Question: What is the address or location of the property listed in the document?
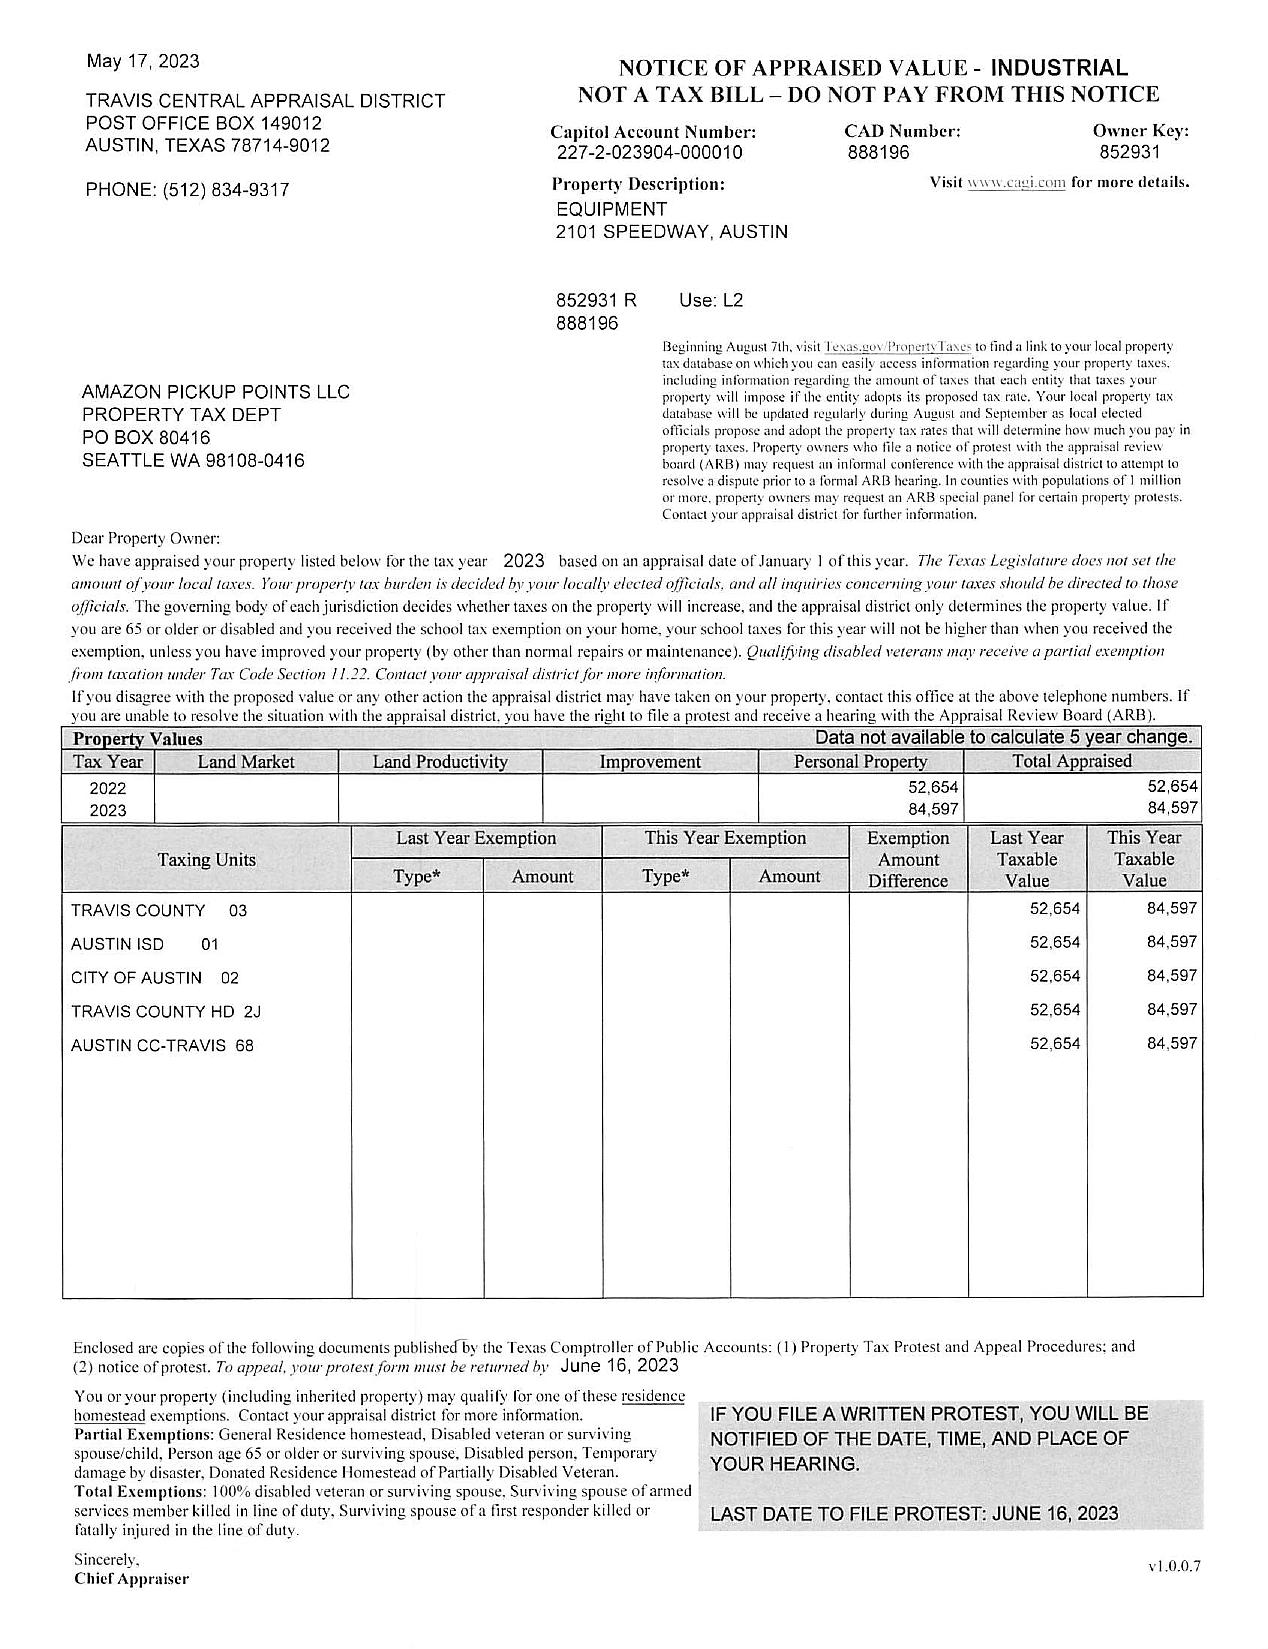
Answer: "2101 SPEEDWAY, AUSTIN"